Question: What was observed in the imaging?
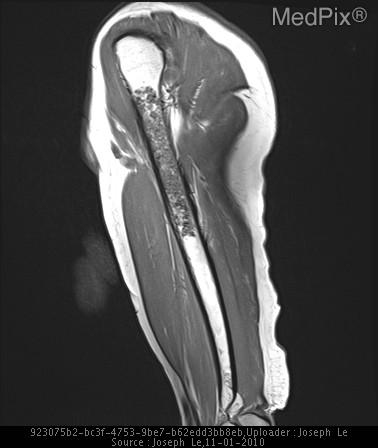
Answer: The imaging shows •  Intramedullary "popcorn-like" calcifications in the left humeral shaft on the chest radiograph.  NOTE: Metallic "nipple marker" beads
•  Followup MRI shows a well-defined intramedullary mass within the proximal left humerus diaphysis.  T2 hyperintense matrix with predominantly T1 isointense to slightly hypointense signal.
•  There is diffuse robust enhancement present.  Minimal endosteal scalloping is seen.  There is no cortical breakthrough or periosteal reaction to suggest an aggressive lesion.  Nor is there surrounding soft tissue component. Predominantly T1 isointense to hypointense lesion filling the entire caliber of the medullary cavity measuring 9.9 cm in length composed on chondroid matrix. Minimal endosteal
scalloping but no cortical breakthrough, no periosteal reaction, nor evidence of a surrounding soft tissue component..